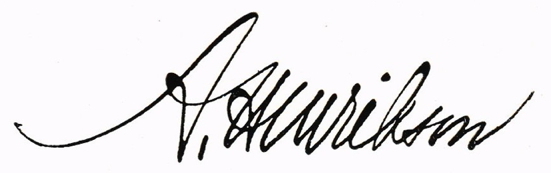
Signature of: anders henrikson i heberg